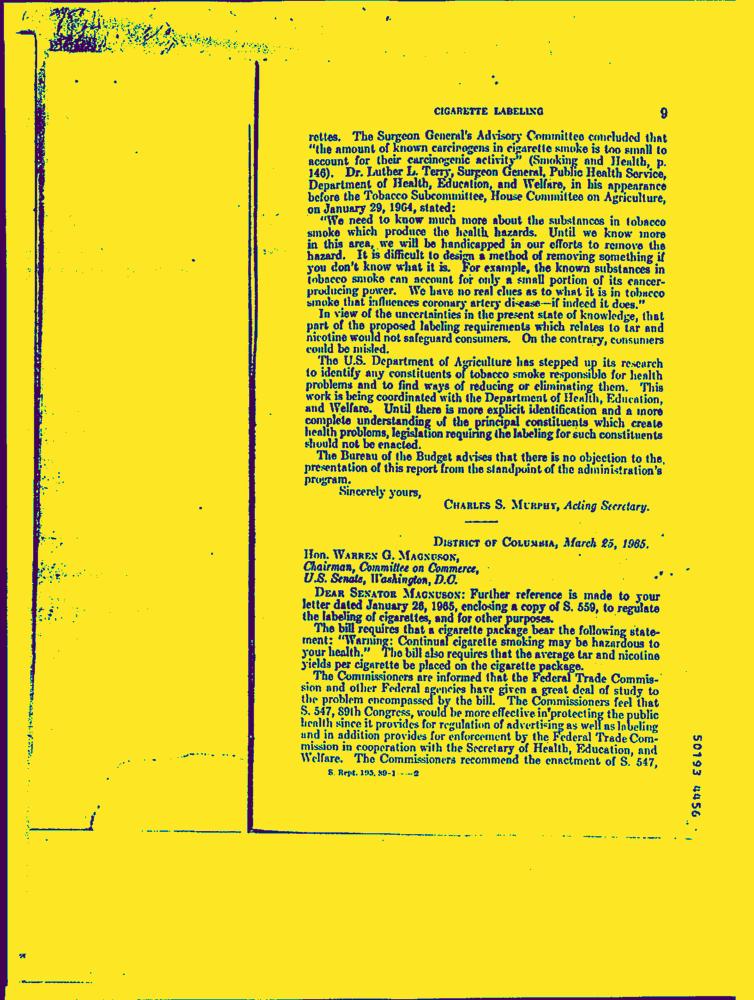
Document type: Letter-Doc